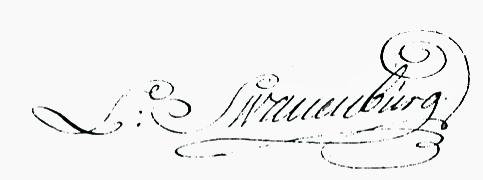
Signature of: leonard swanenburg